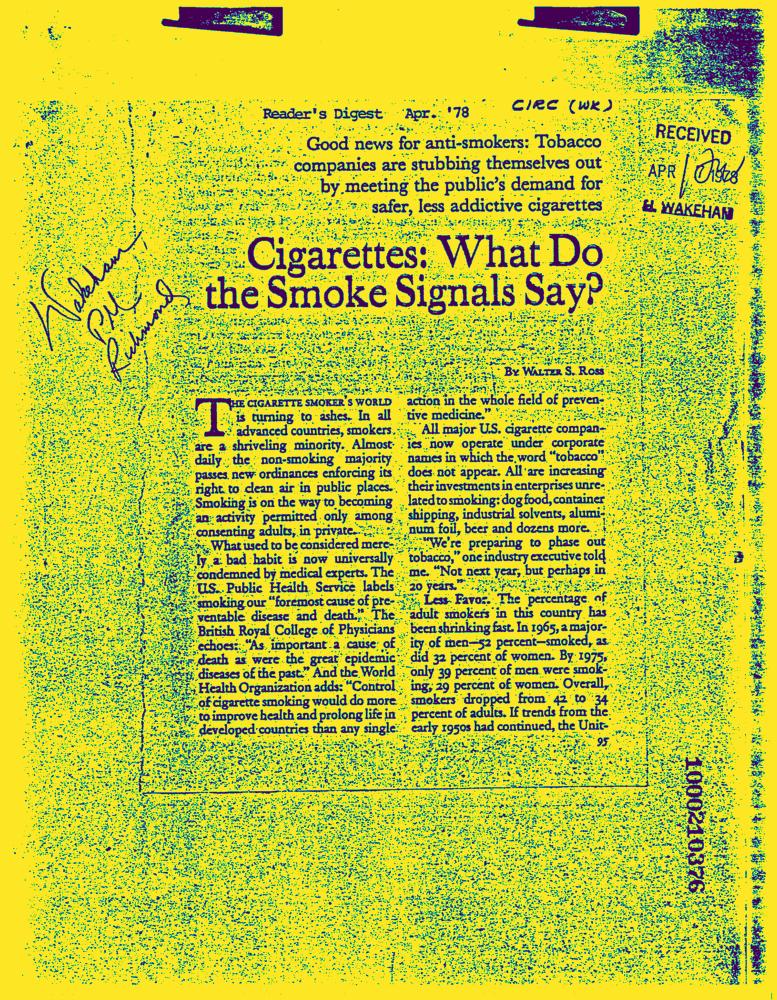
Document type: News-Article